Question: How is the property described in the document?
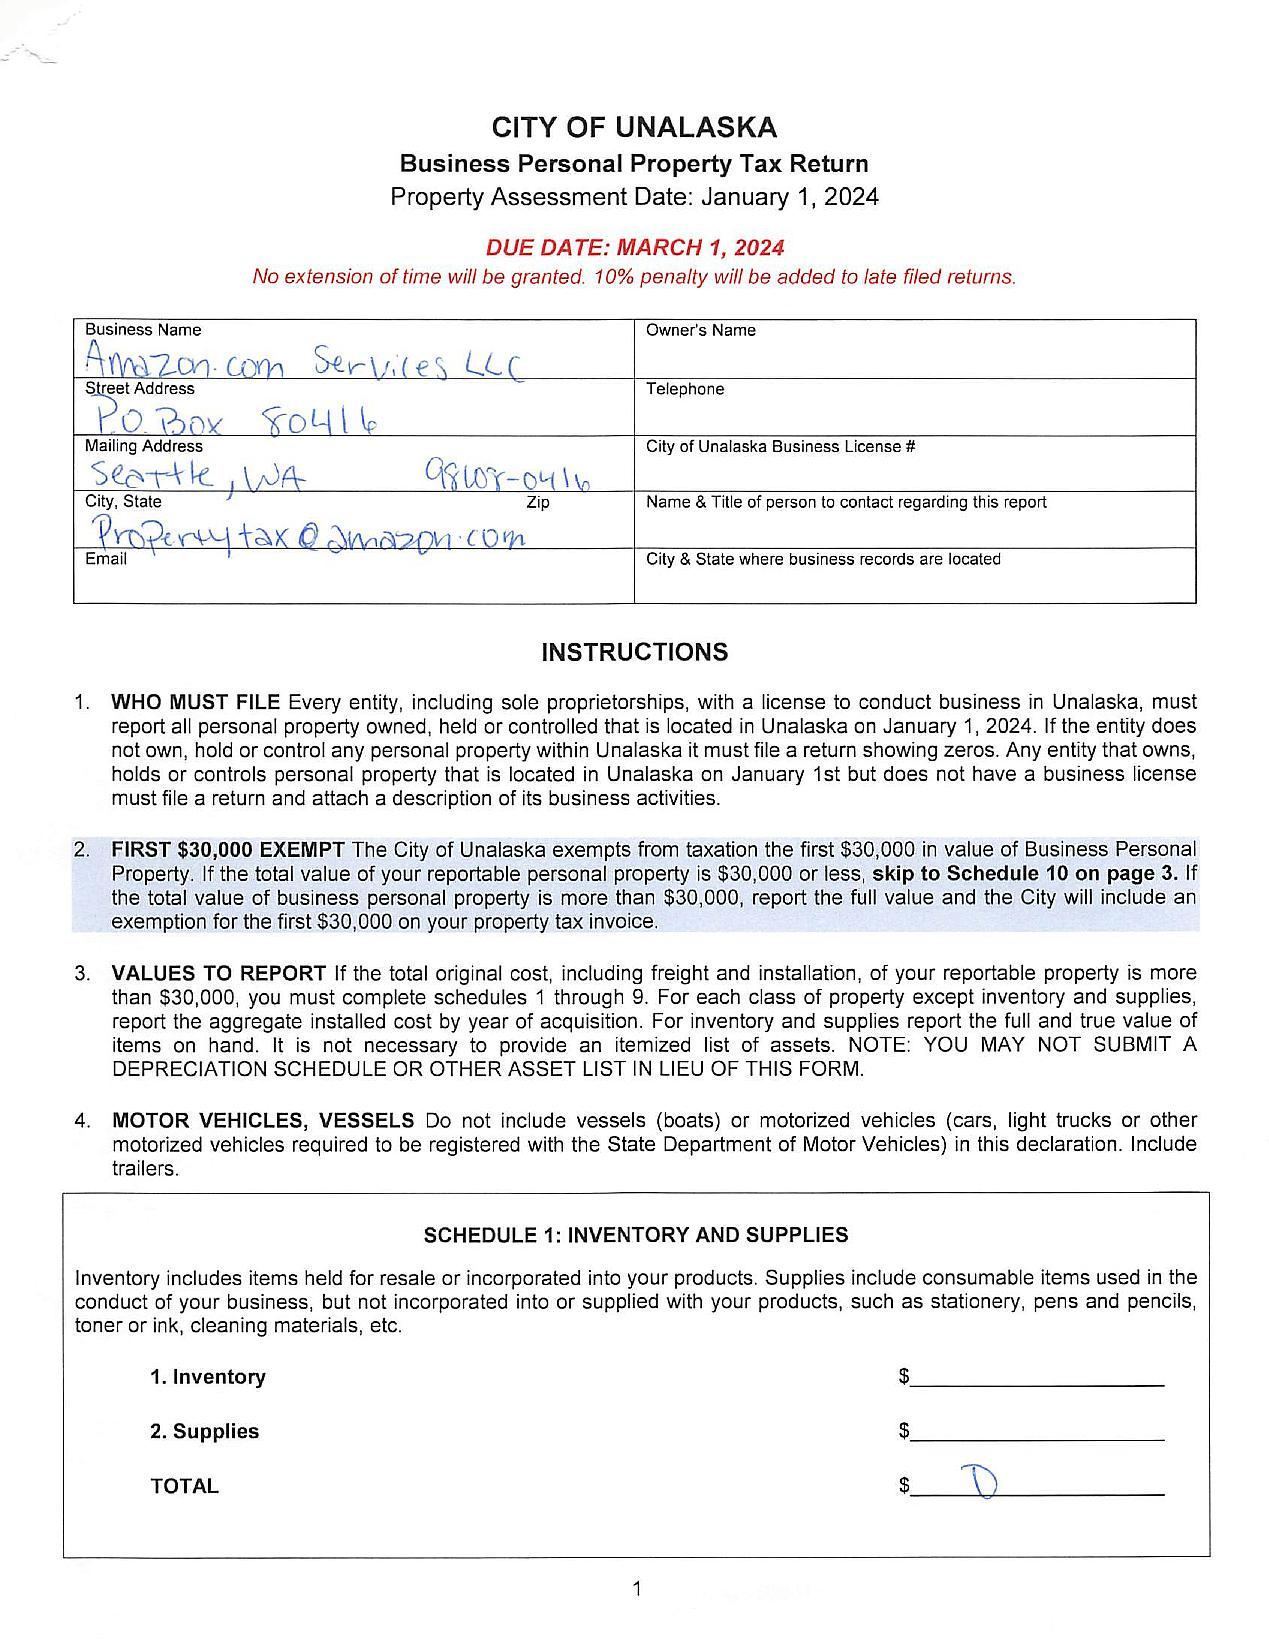
Answer: "Amazon.com Services LLC"